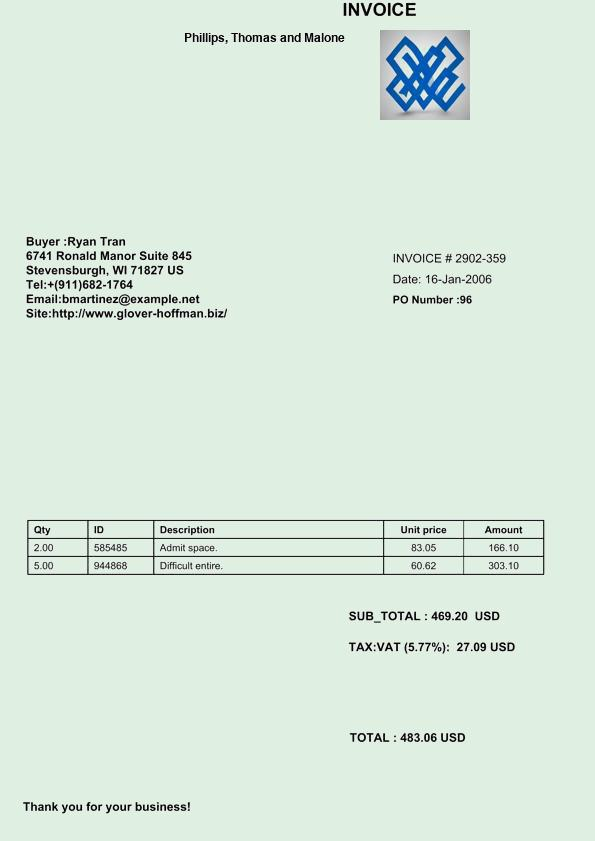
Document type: Invoice